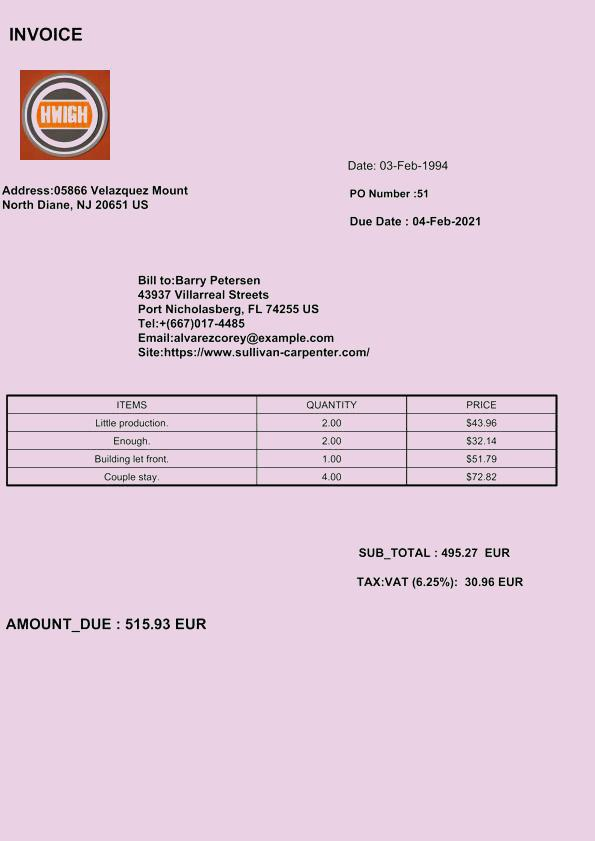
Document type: Invoice